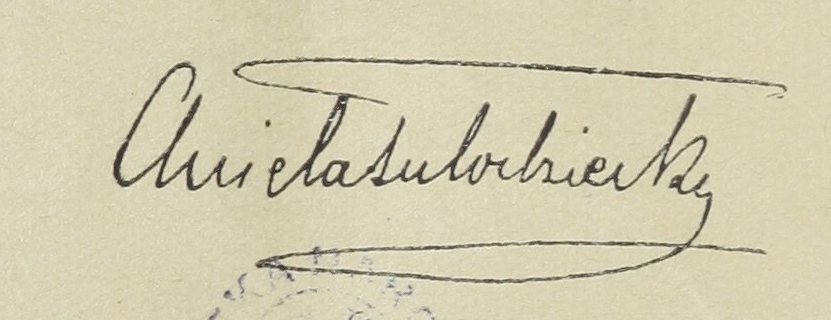
Signature of: aniela tułodziecka